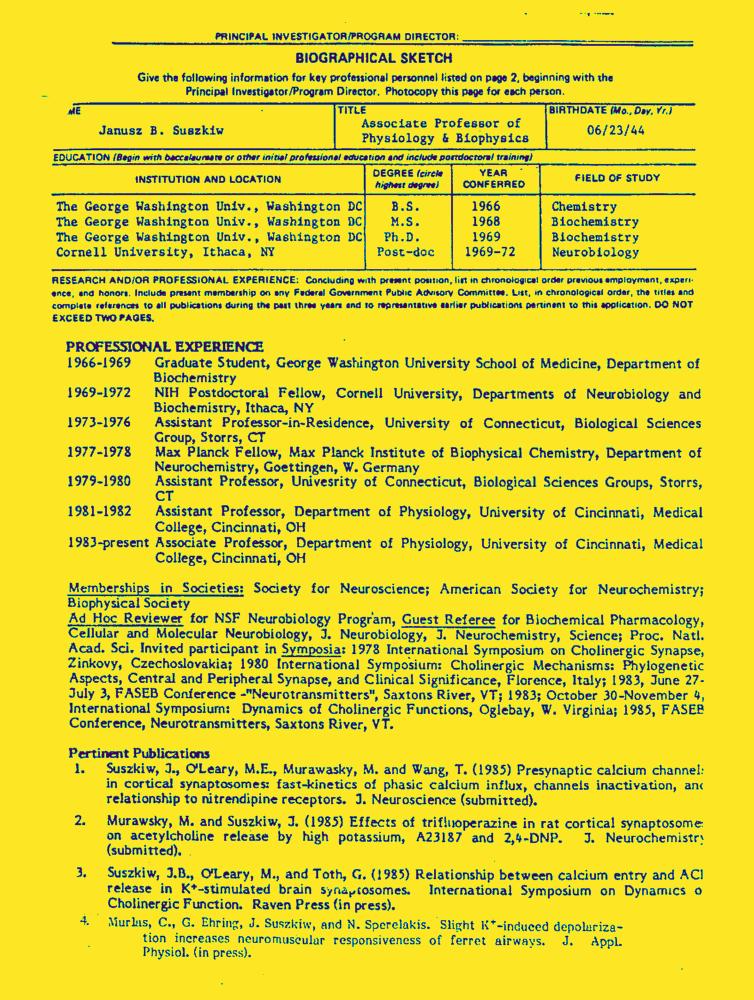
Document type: Resume-Doc